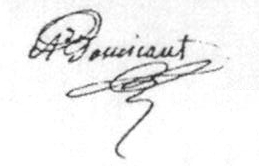
Signature of: aristide boucicaut